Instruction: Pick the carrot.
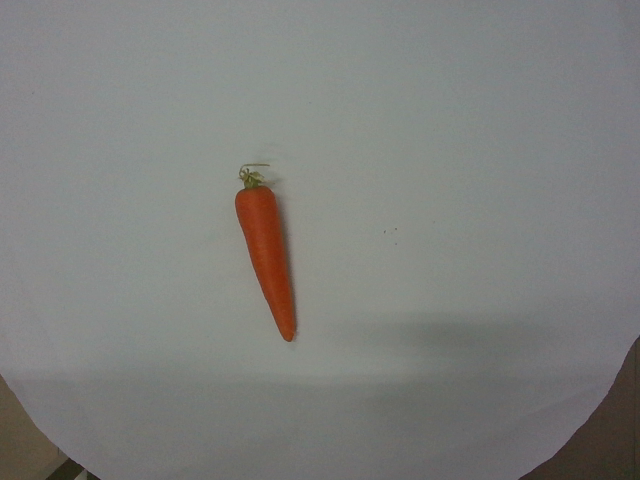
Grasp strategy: vertical